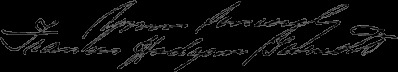
Signature of: frances hodgson burnett